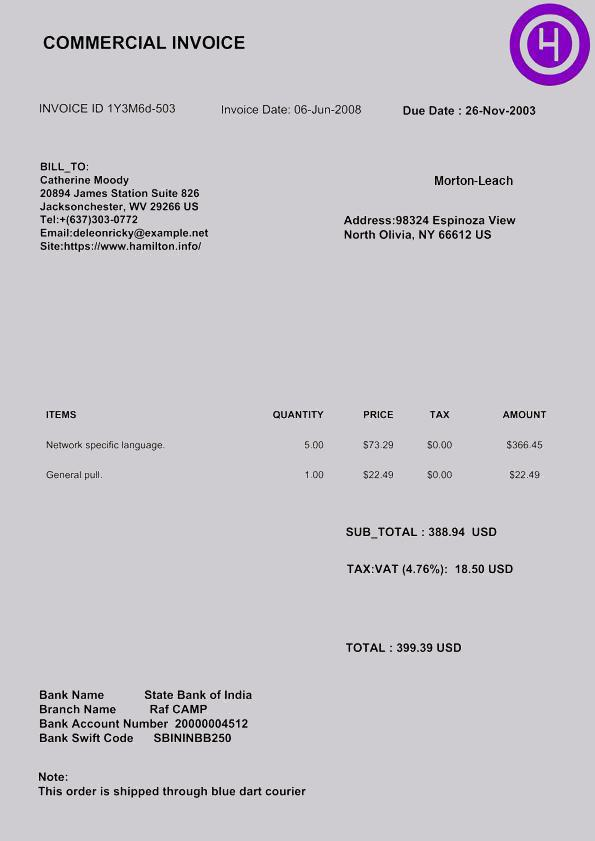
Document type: Invoice